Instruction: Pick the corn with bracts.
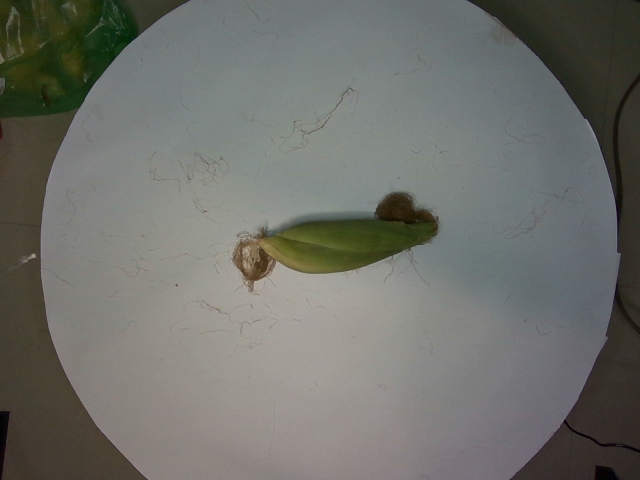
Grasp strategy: vertical